Question: What is the main concern?
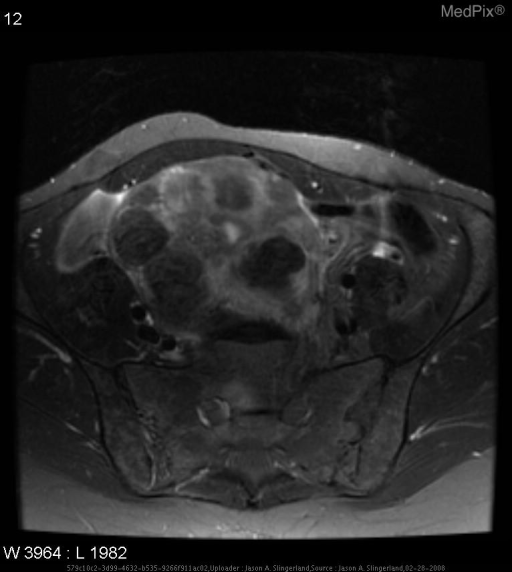
Answer: The findings suggest Numerous areas of discrete low signal intensity in the muscle of the uterus and below the serosa. Uterus is irregularly enlarged.. This MRI shows multiple discrete areas of low signal intensity within the uterine muscle and below the uterine serosa.  An irregularly enlarged uterus is also evident.. The patient might have a history of Patient referred by OB-Gyn for pelvic MRI. No symptoms noted..